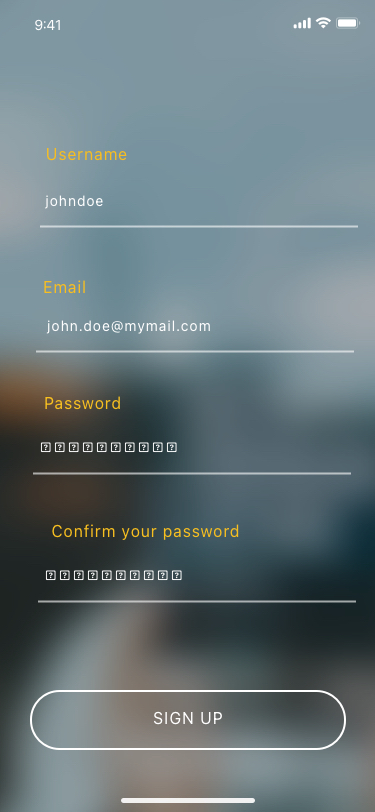
Text in this UI design:
SIGN UP










Confirm your password










Password
john.doe@mymail.com
Email
johndoe
Username